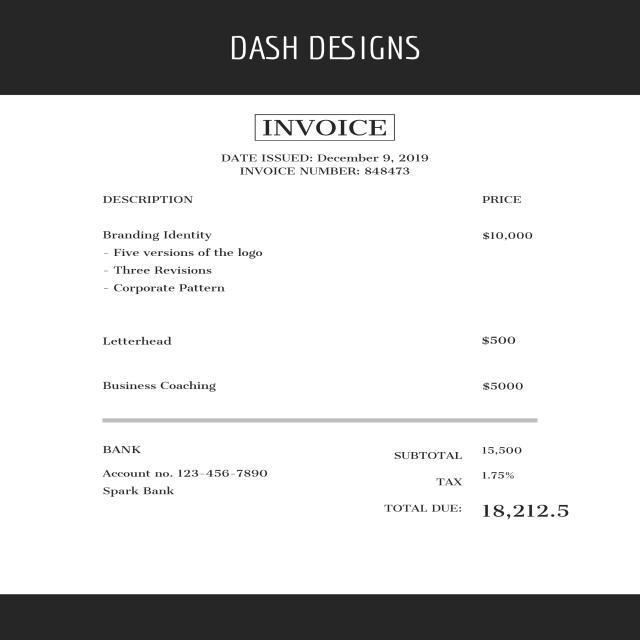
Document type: Invoice